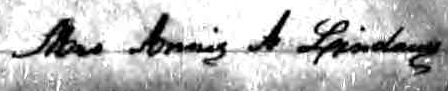
Signature of: anna augusta kershaw